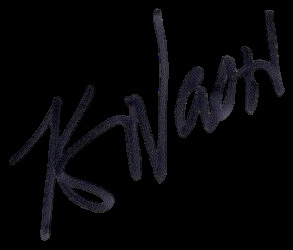
Signature of: kevin nash